Question: What was observed in the imaging?
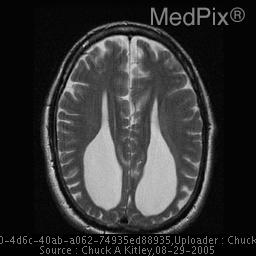
Answer: The imaging shows Sagittal T1, axial T2 and proton density-weighted images do not visualize the corpus callosum; and, there is associated colpocephaly.  There is absence of the cingulate gyrus and a radial pattern of sulci and gyri along the medial surface of the cerebral hemisphere.

Probst bundles are not well demonstrated on these images and would be best seen in  the coronal plane.

The lateral ventricles demonstrate their classic wide and straight appearance.

Of note, there is also a large incidental subarachnoid cyst in the occipital region posterior to the cerebellum. T2-weighted MR image demonstrates colpocephaly and typical ventricular appearance in agenesis of corpus callosum..